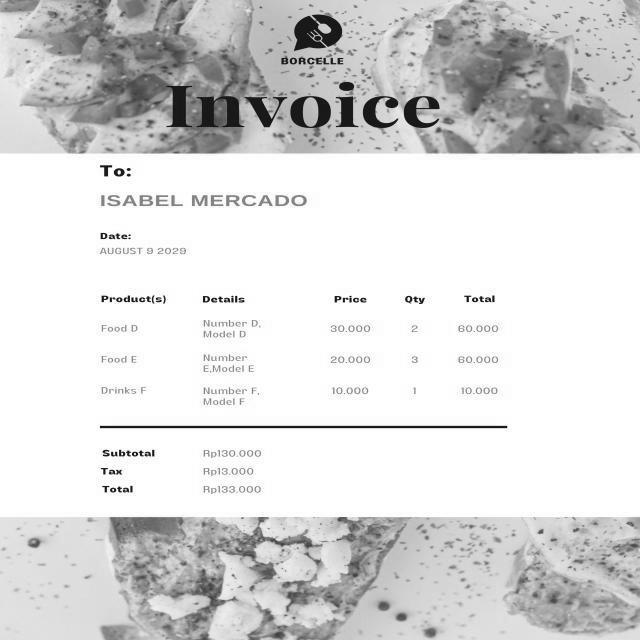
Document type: Invoice